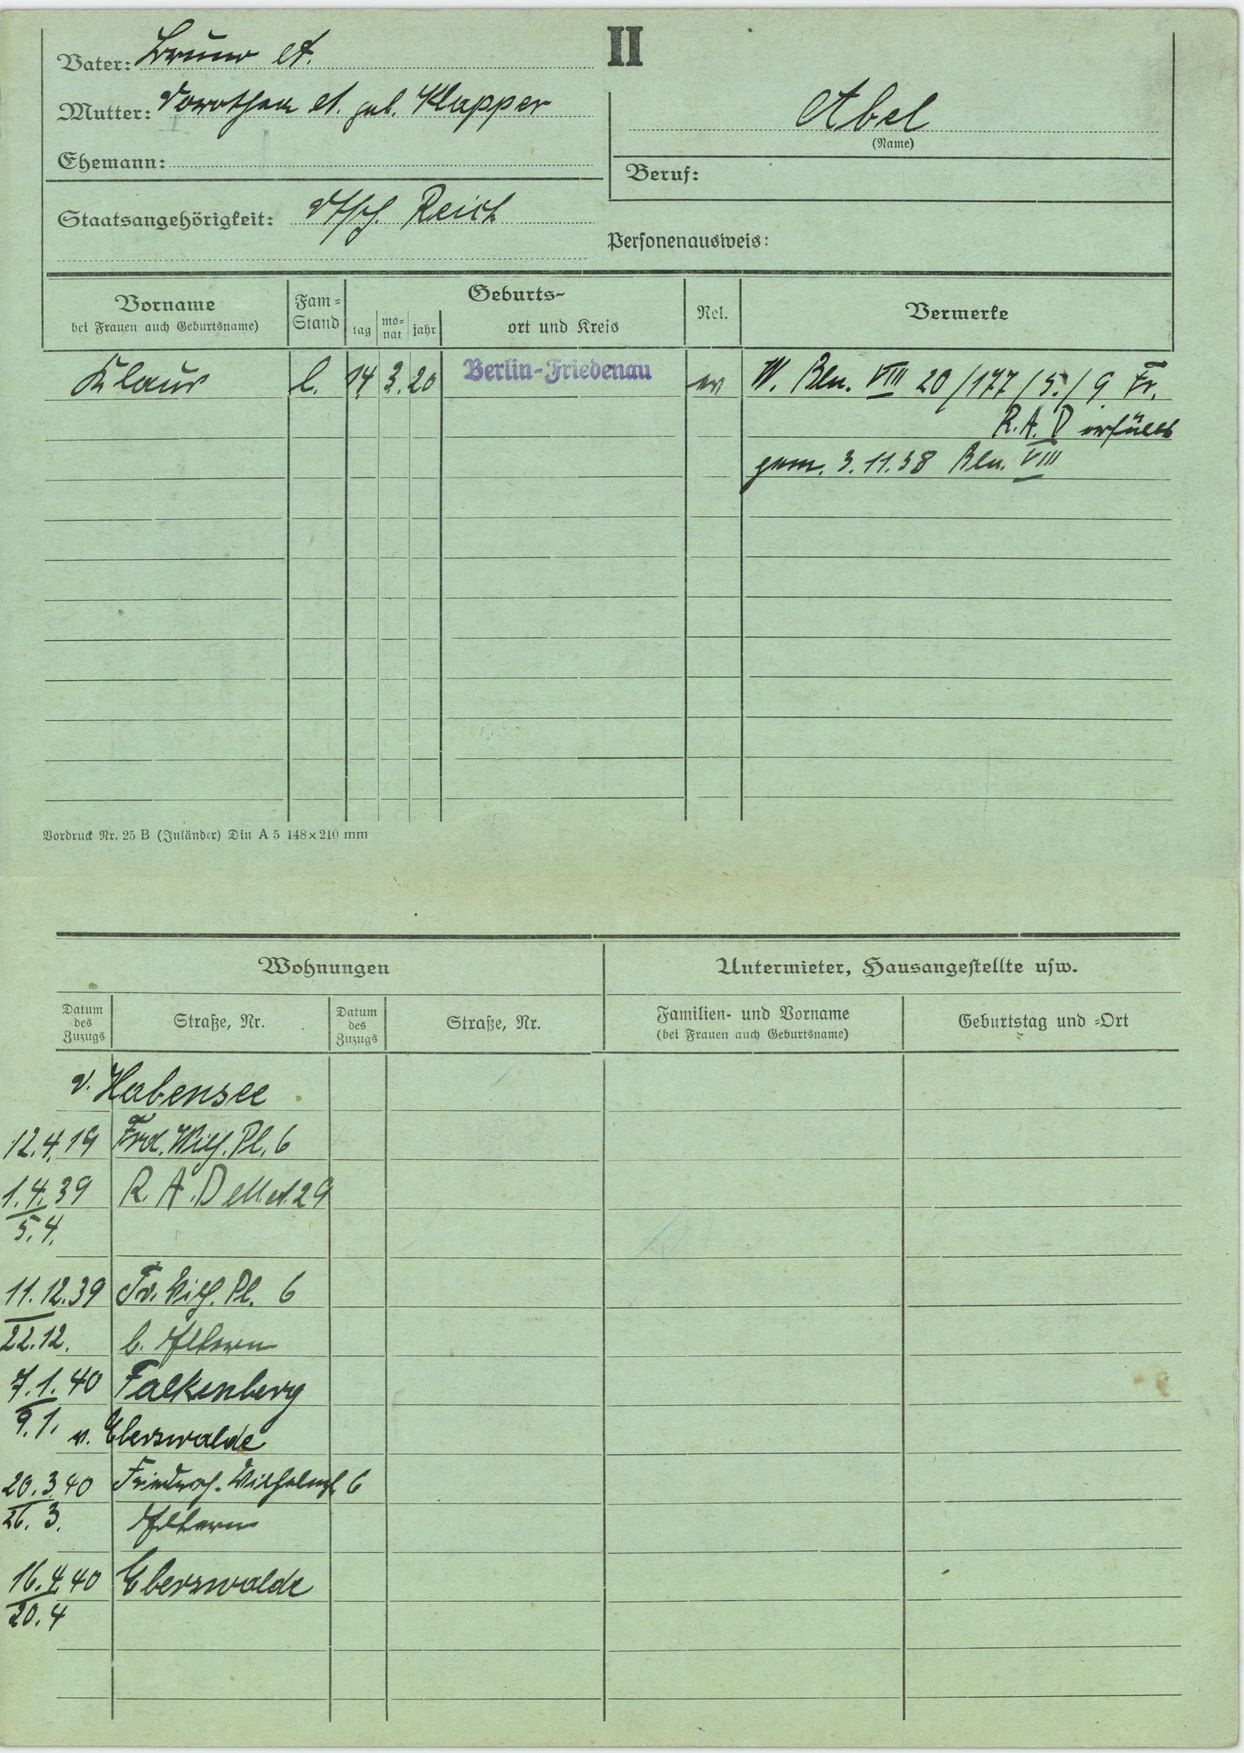
Abel